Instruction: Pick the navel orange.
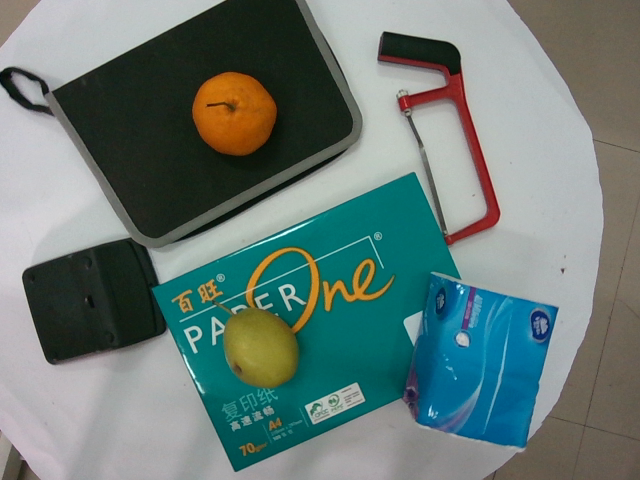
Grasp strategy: vertical